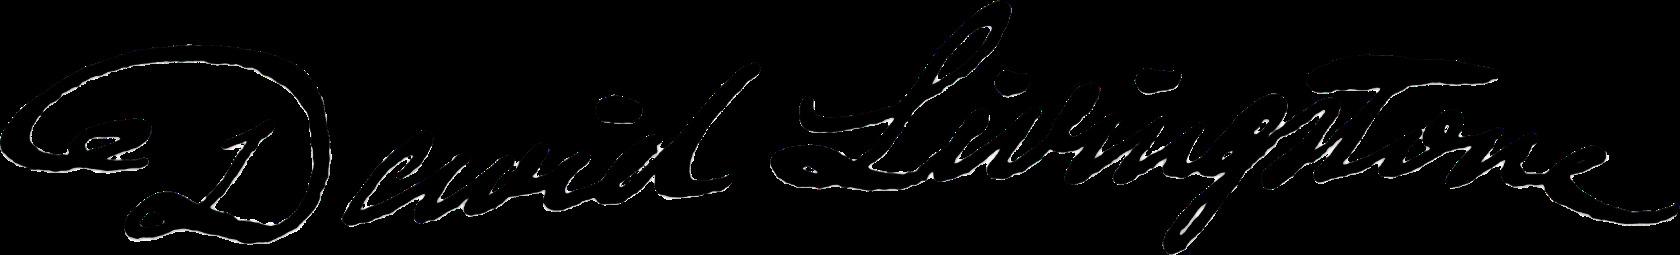
Signature of: david livingstone